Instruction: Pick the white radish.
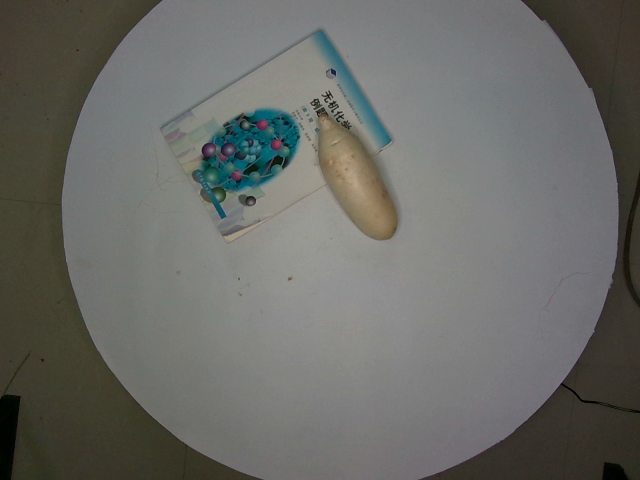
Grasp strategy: vertical